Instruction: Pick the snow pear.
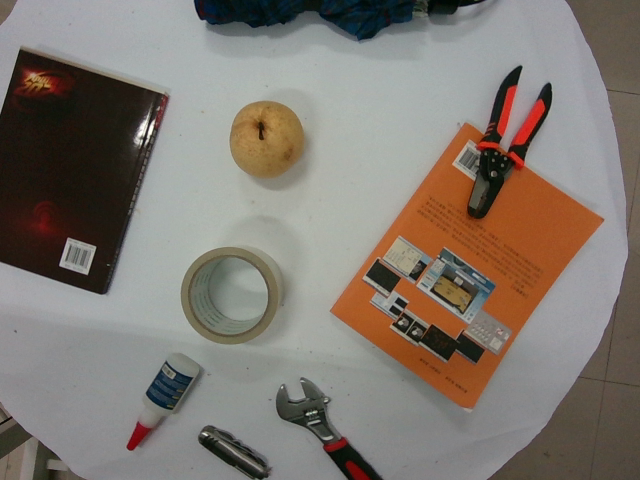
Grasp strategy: vertical